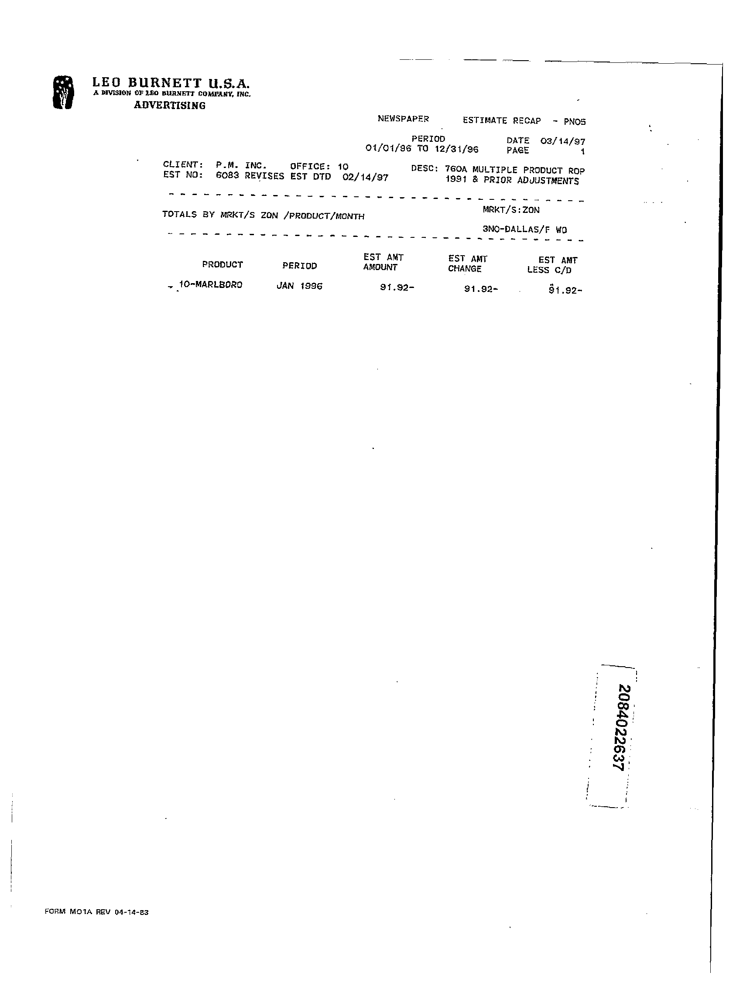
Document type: Invoice